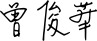
Signature of: john tsang